Question: What is the estimated tax bill amount according to the document?
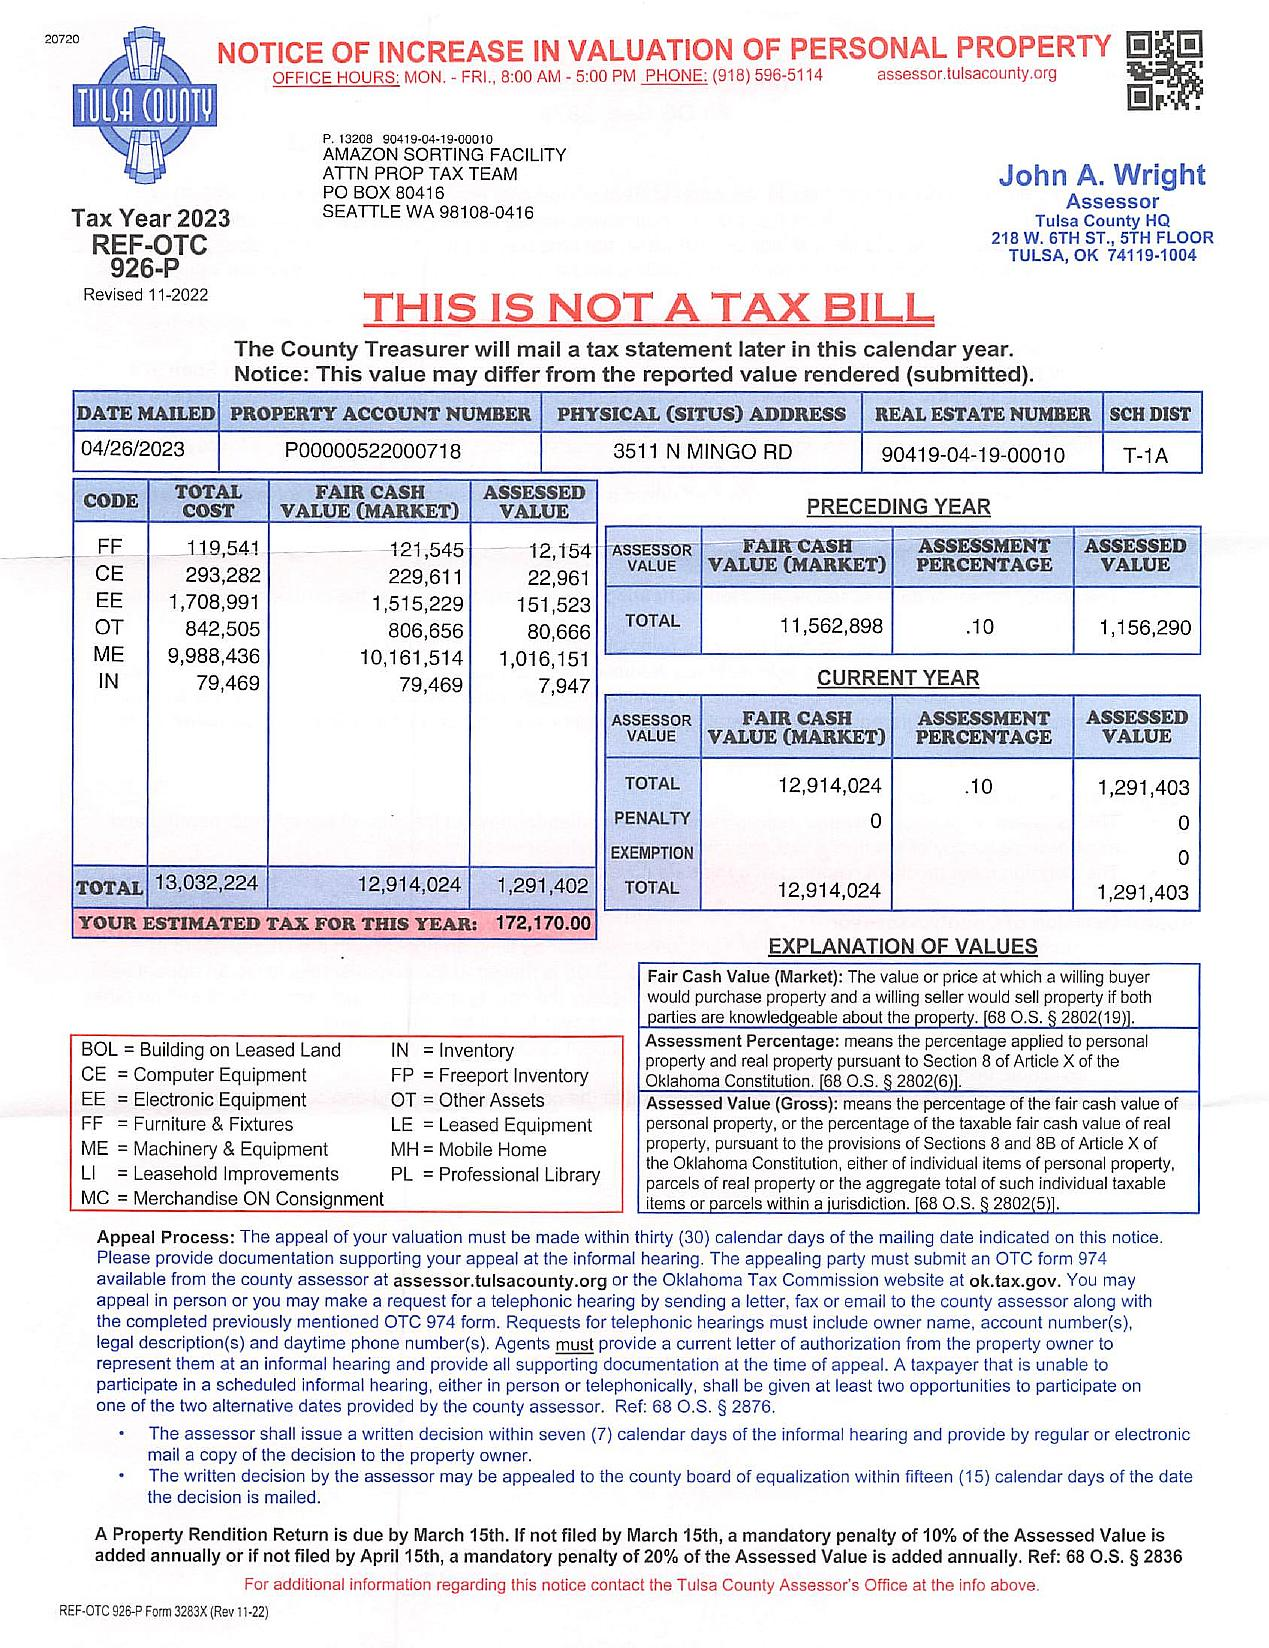
Answer: "172,170.00"